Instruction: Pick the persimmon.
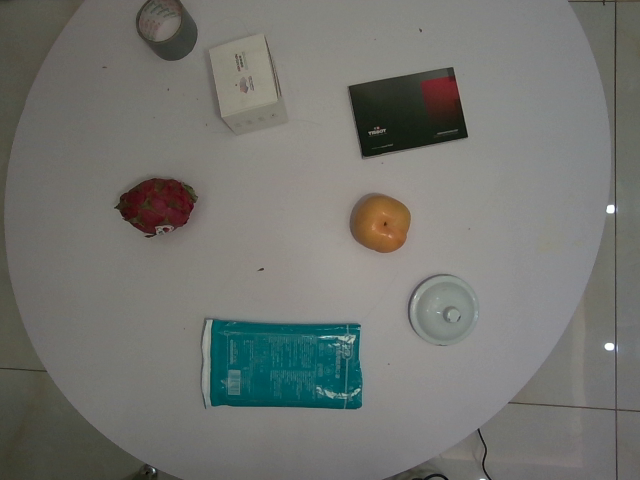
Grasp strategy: vertical